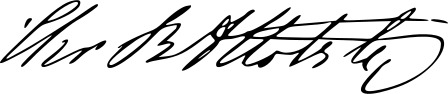
Signature of: prince christian of schleswig holstein